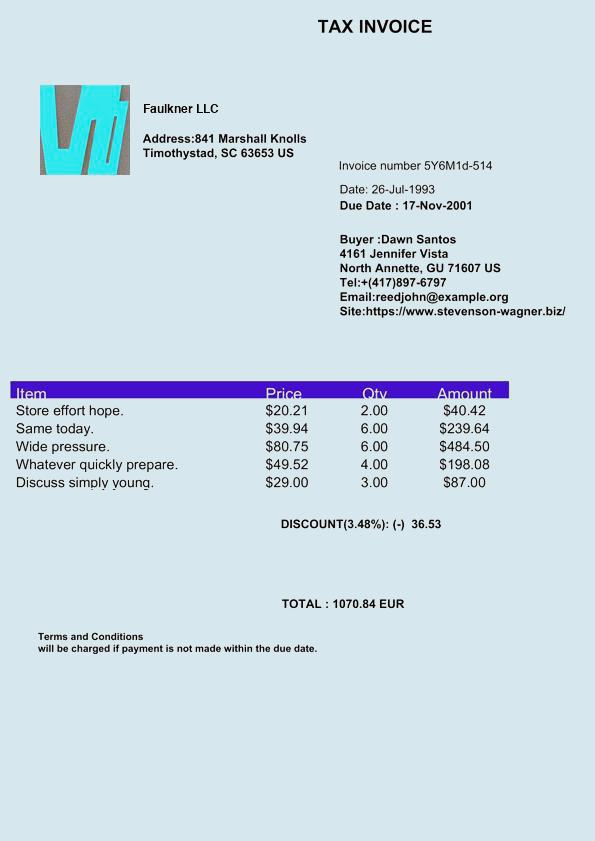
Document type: Invoice